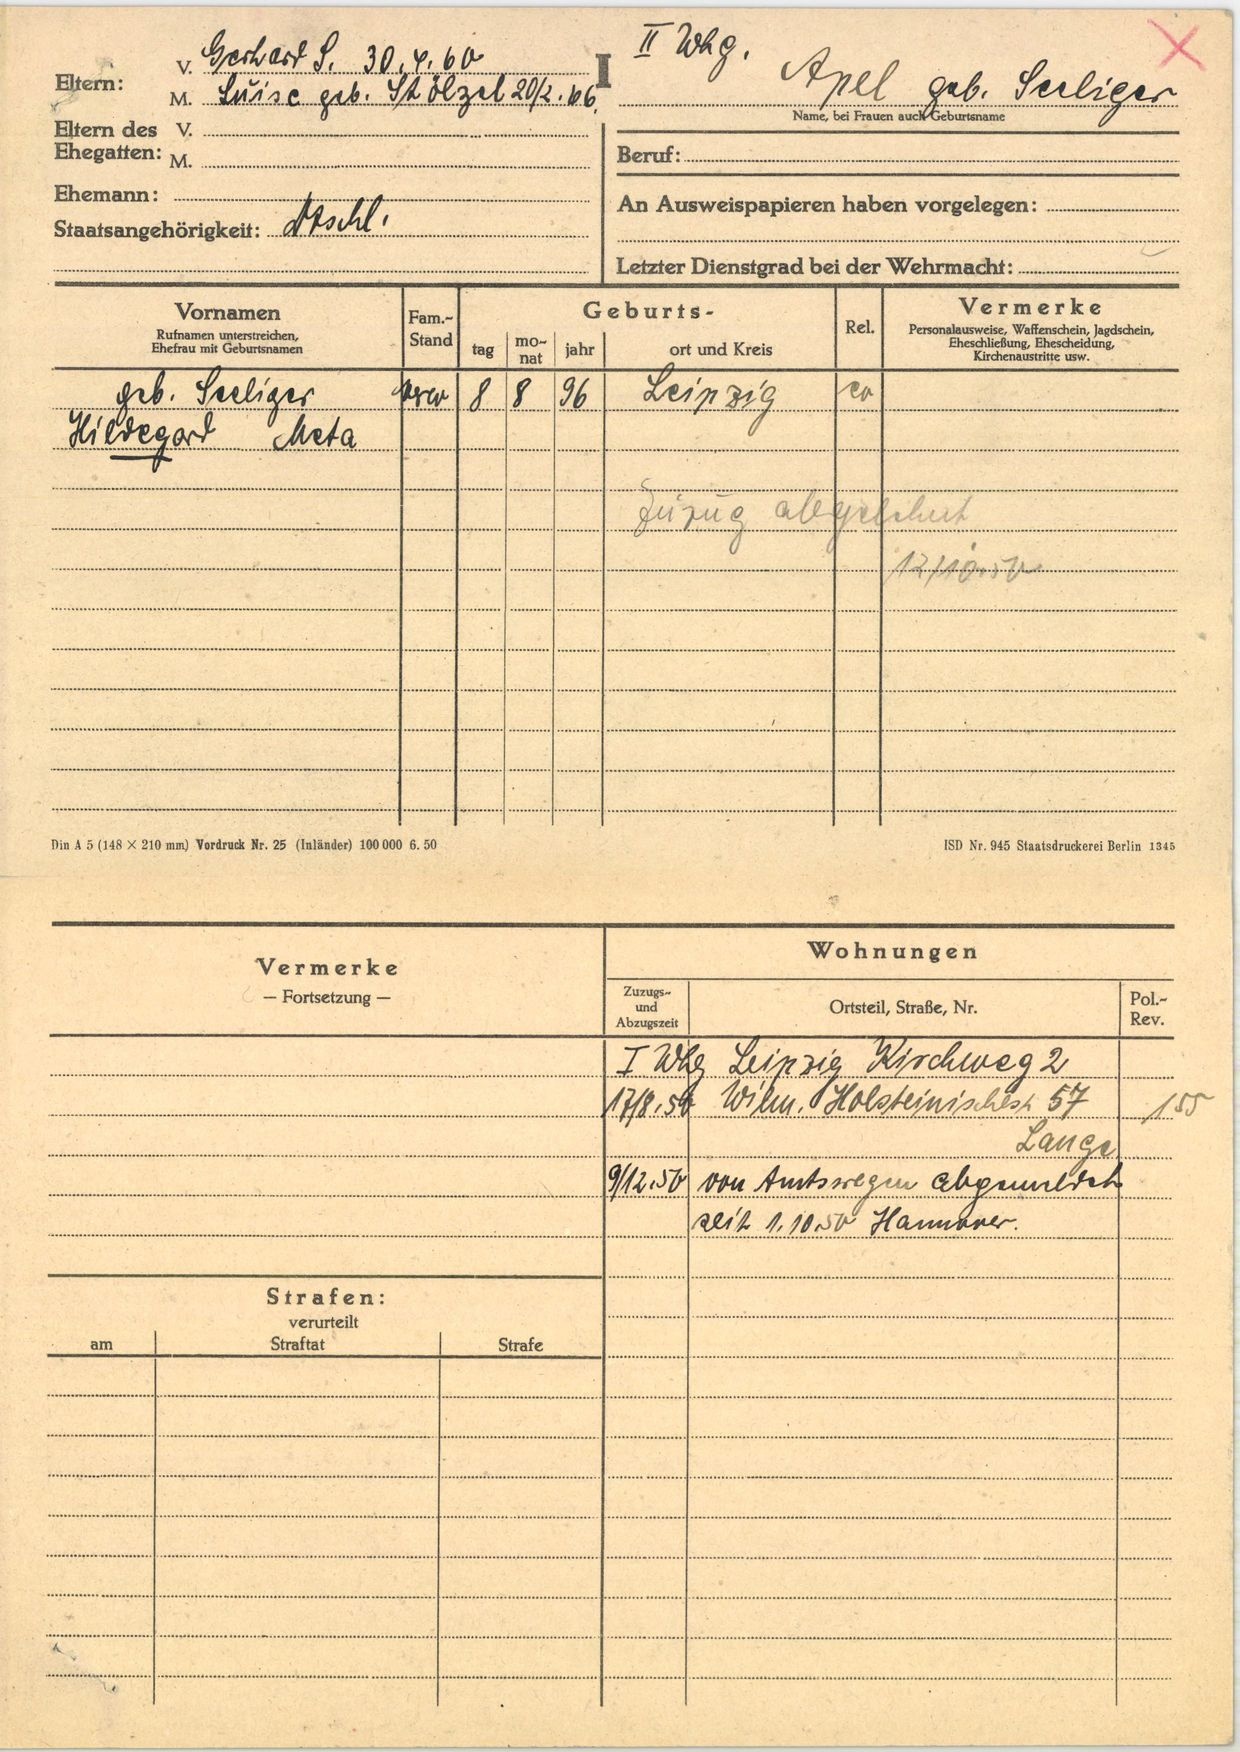
Apel geb. Seeliger